Question: How is the property described in the document?
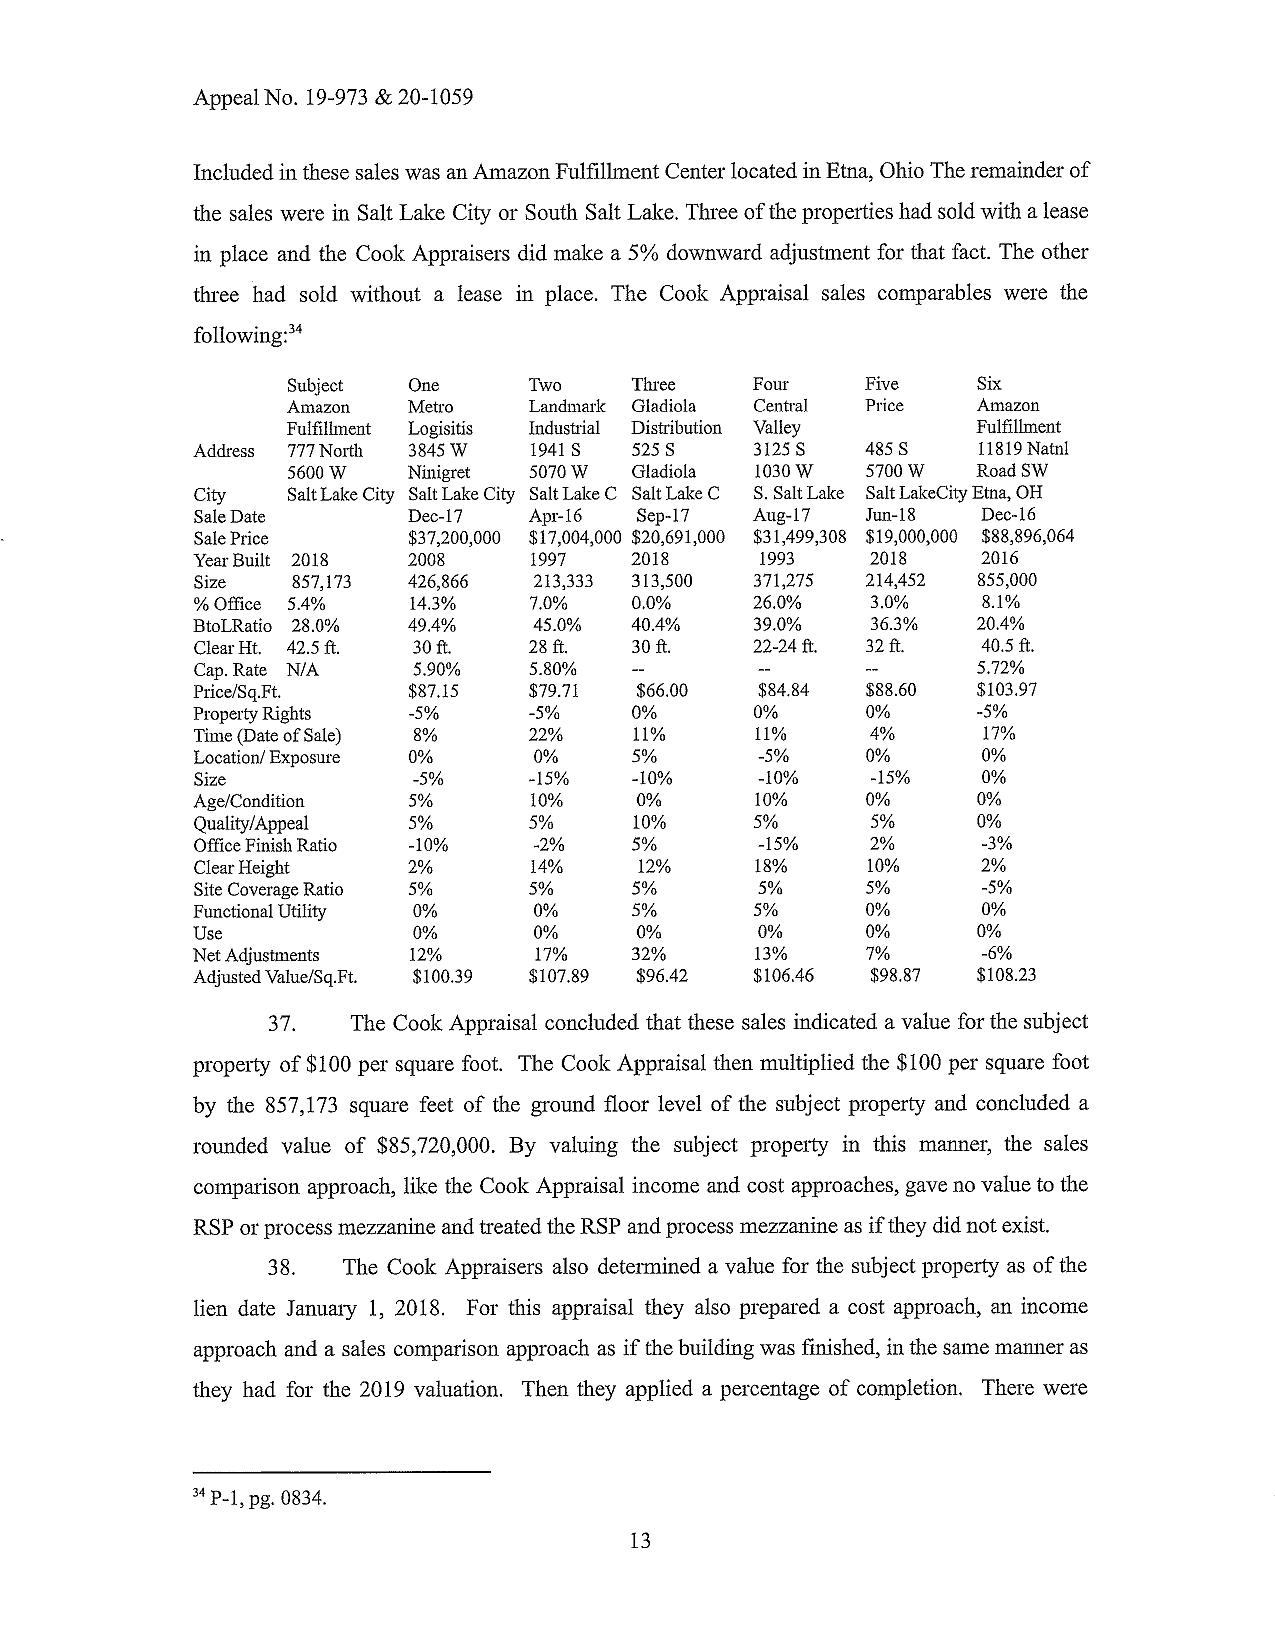
Answer: "Amazon Fulfillment"